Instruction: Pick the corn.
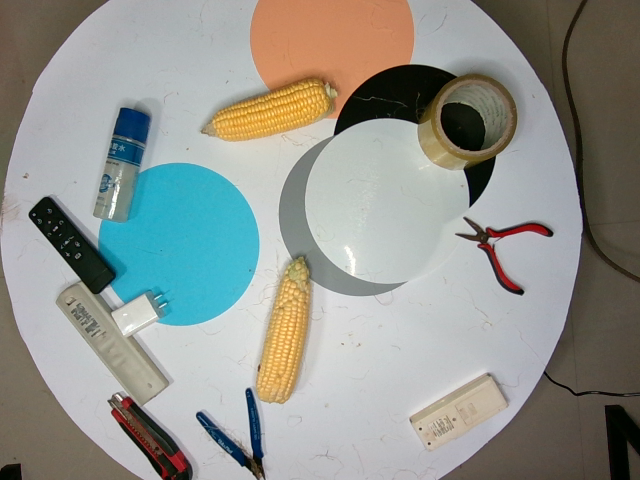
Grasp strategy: vertical